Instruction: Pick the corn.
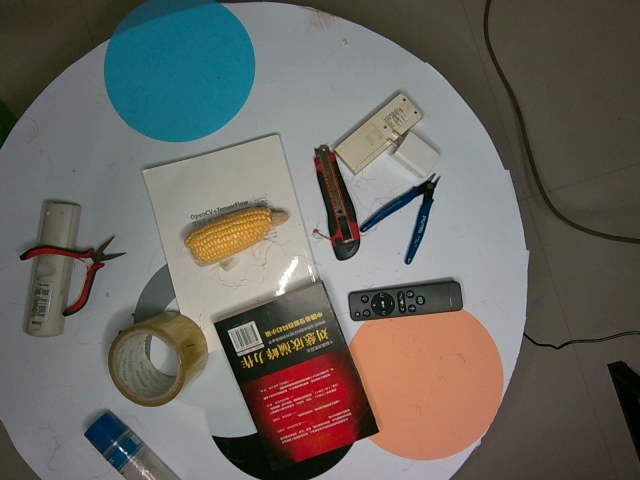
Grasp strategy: vertical